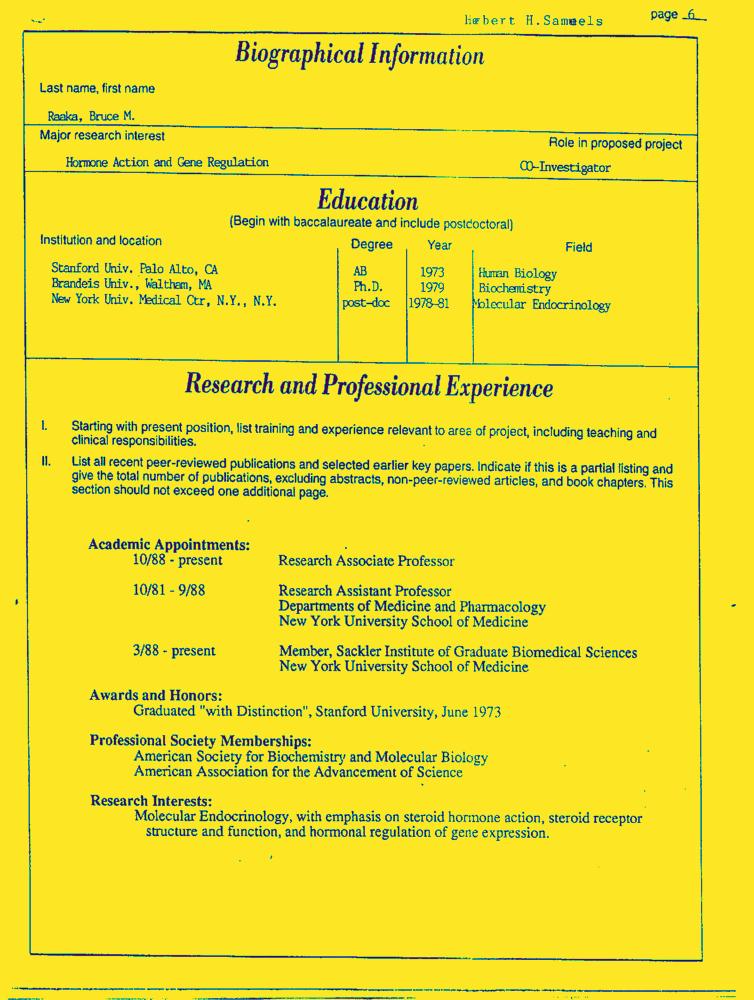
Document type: Resume-Doc